Question: What appears to be the issue?
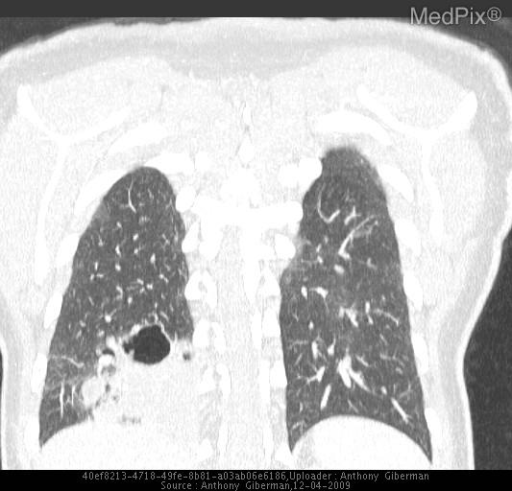
Answer: The findings suggest 1st Image: PA and lateral radiographs of the chest demonstrate patchy air space density involving the right lower lobe. There is a cavitary lesion with an air-fluid level worrisome for abscess formation.  The remainder of the lung parenchyma is clear and evenly aerated without additional regions of consolidation identified.   There is focal extroconvex curvature involving the thoracic spine, unchanged.

Next 3 images: Within the right lung base there is a large area of consolidation with accompanying bronchiectasis as well as a cavitary lesion with an air fluid level.  Several additional areas of patchy opacity are present likely representing accompanying atelectasis.  There is no evidence of pneumothorax or pleural effusion.  No enlarged lymph nodes are identified.

Last image: There is a cluster of well-defined thin-walled cysts in the right lung base, some of which are confluent.  The previously noted marked soft tissue thickening around them has resolved during the study interval as has the air-fluid level.  No soft tissue thickening persists in this region.  The lungs are otherwise clear.. Cavitary lesion in the right lower lobe (RLL). The patient might have a history of 22-year-old woman with history of recurrent pulmonary infections presents with cough for 2.5 weeks, fever, intermittent sputum production, but no hemoptysis.